Question: What is the property identification or parcel number listed?
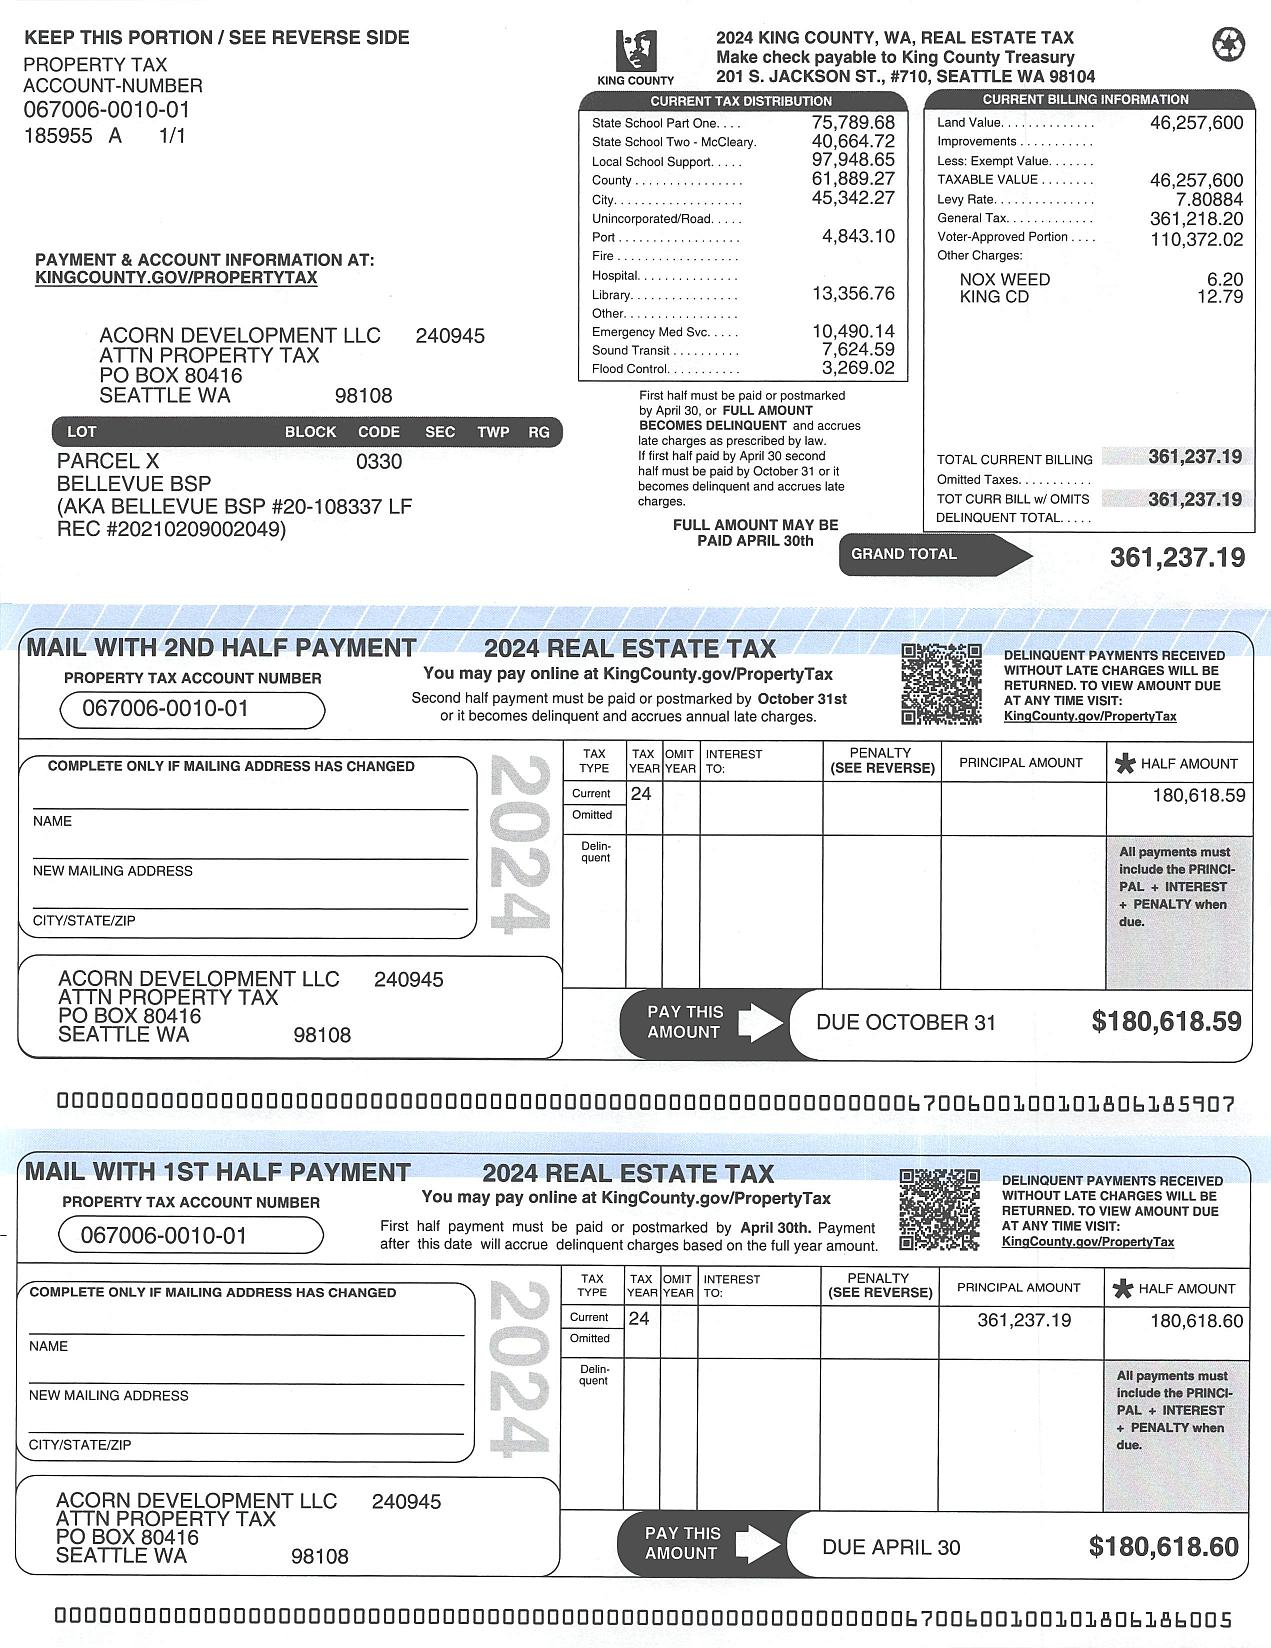
Answer: "0330"